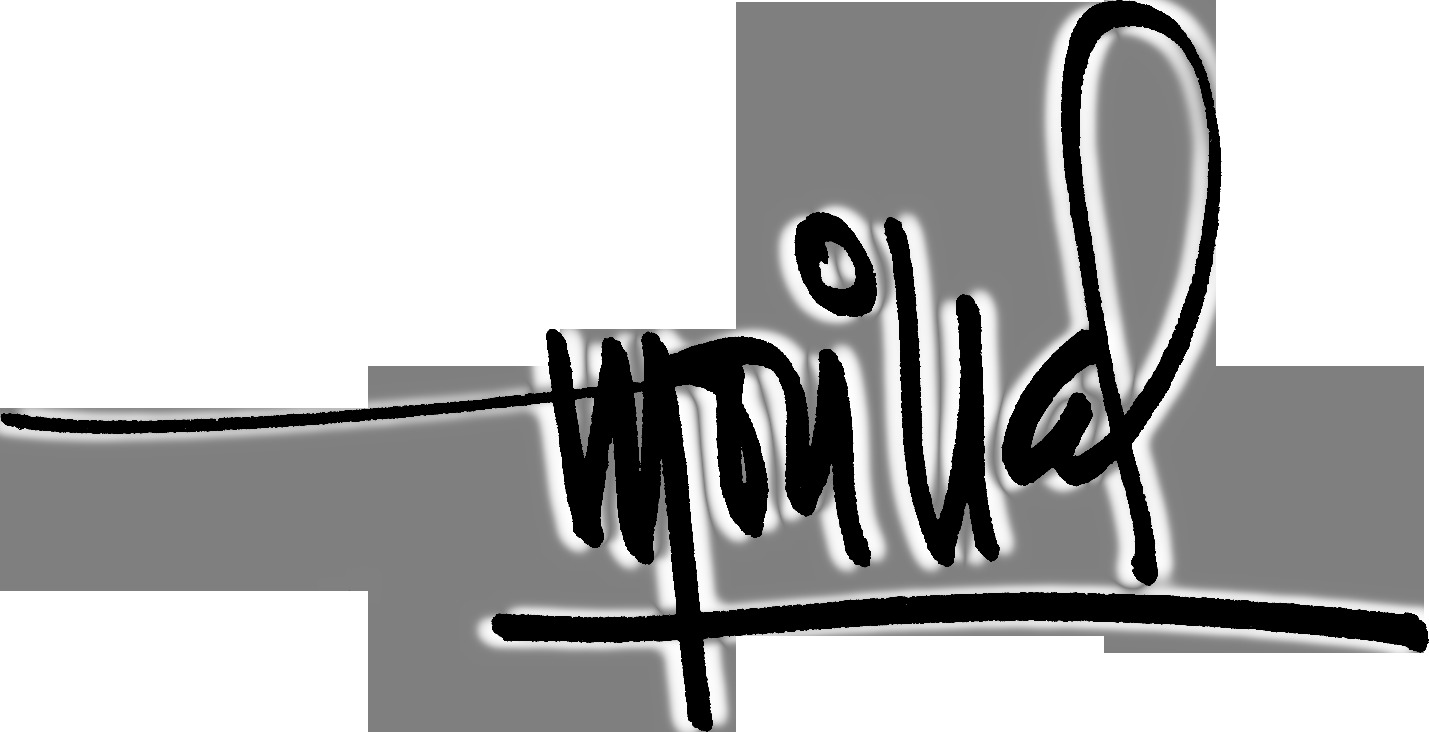
Signature of: eduardo morillas